Question: How does the patient history play a role?
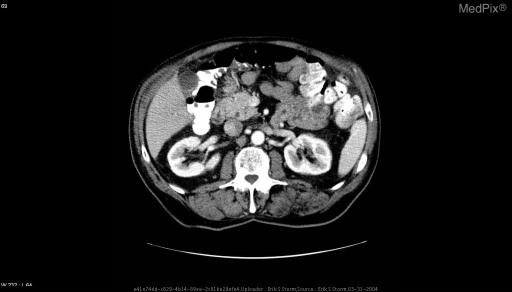
Answer: The patient's history of Patient recently had surgical repair of left inguinal hernia.  Pathology on the sac and surrounding soft tissue came back as "metastatic adenocarcinoma ".  Patient is otherwise healthy and asymptomatic.  CT was performed in a search for primary malignancy. is key in understanding the case.